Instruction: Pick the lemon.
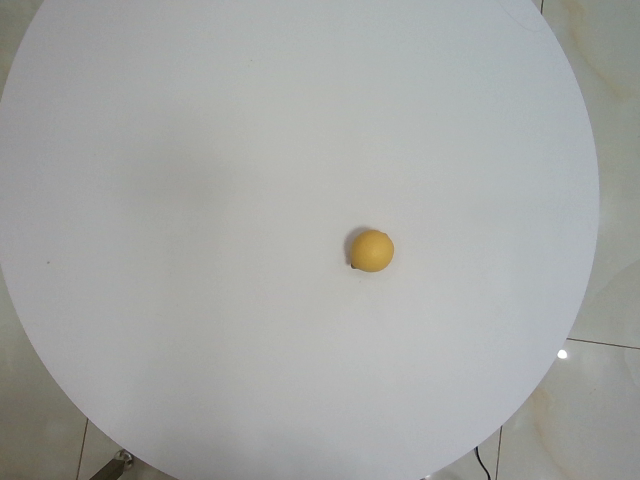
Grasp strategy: vertical